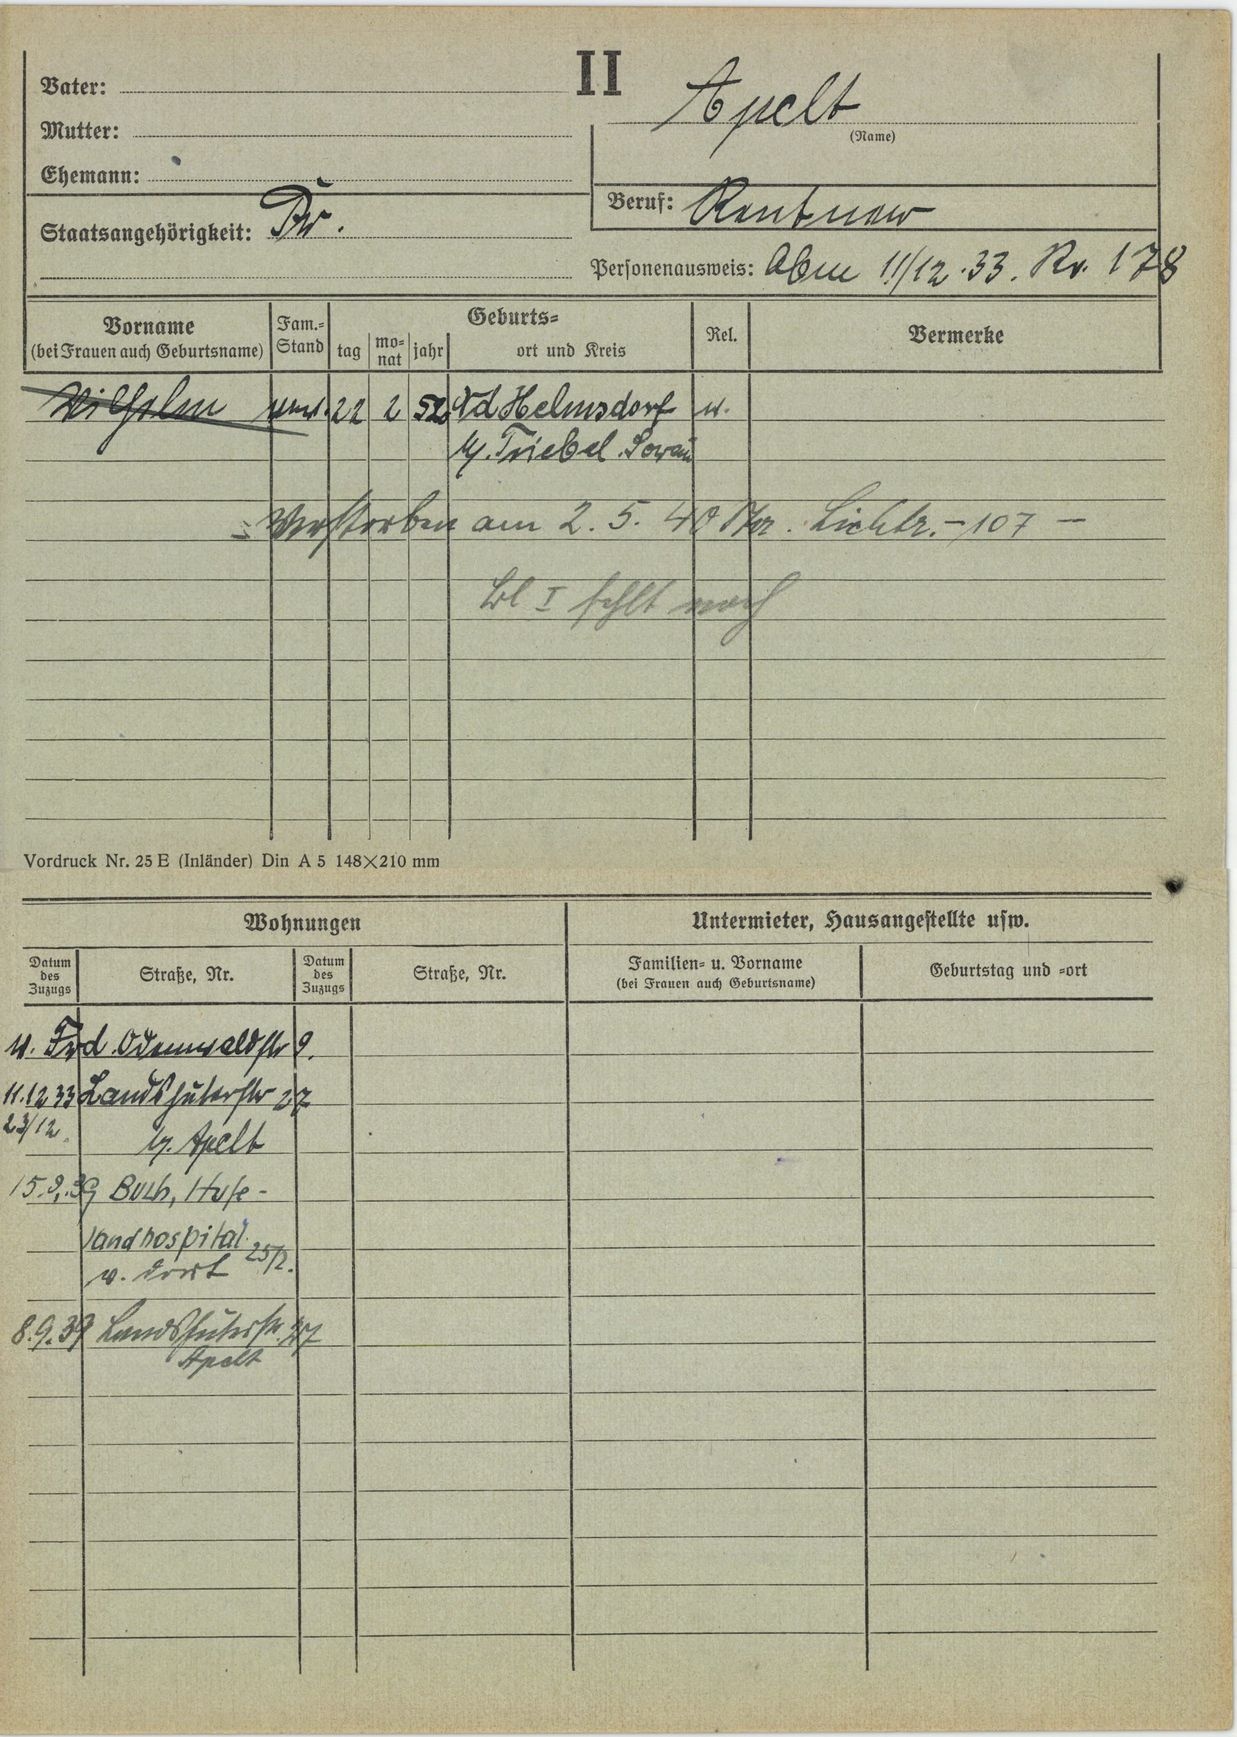
Apelt